Question: What is the property identification or parcel number listed?
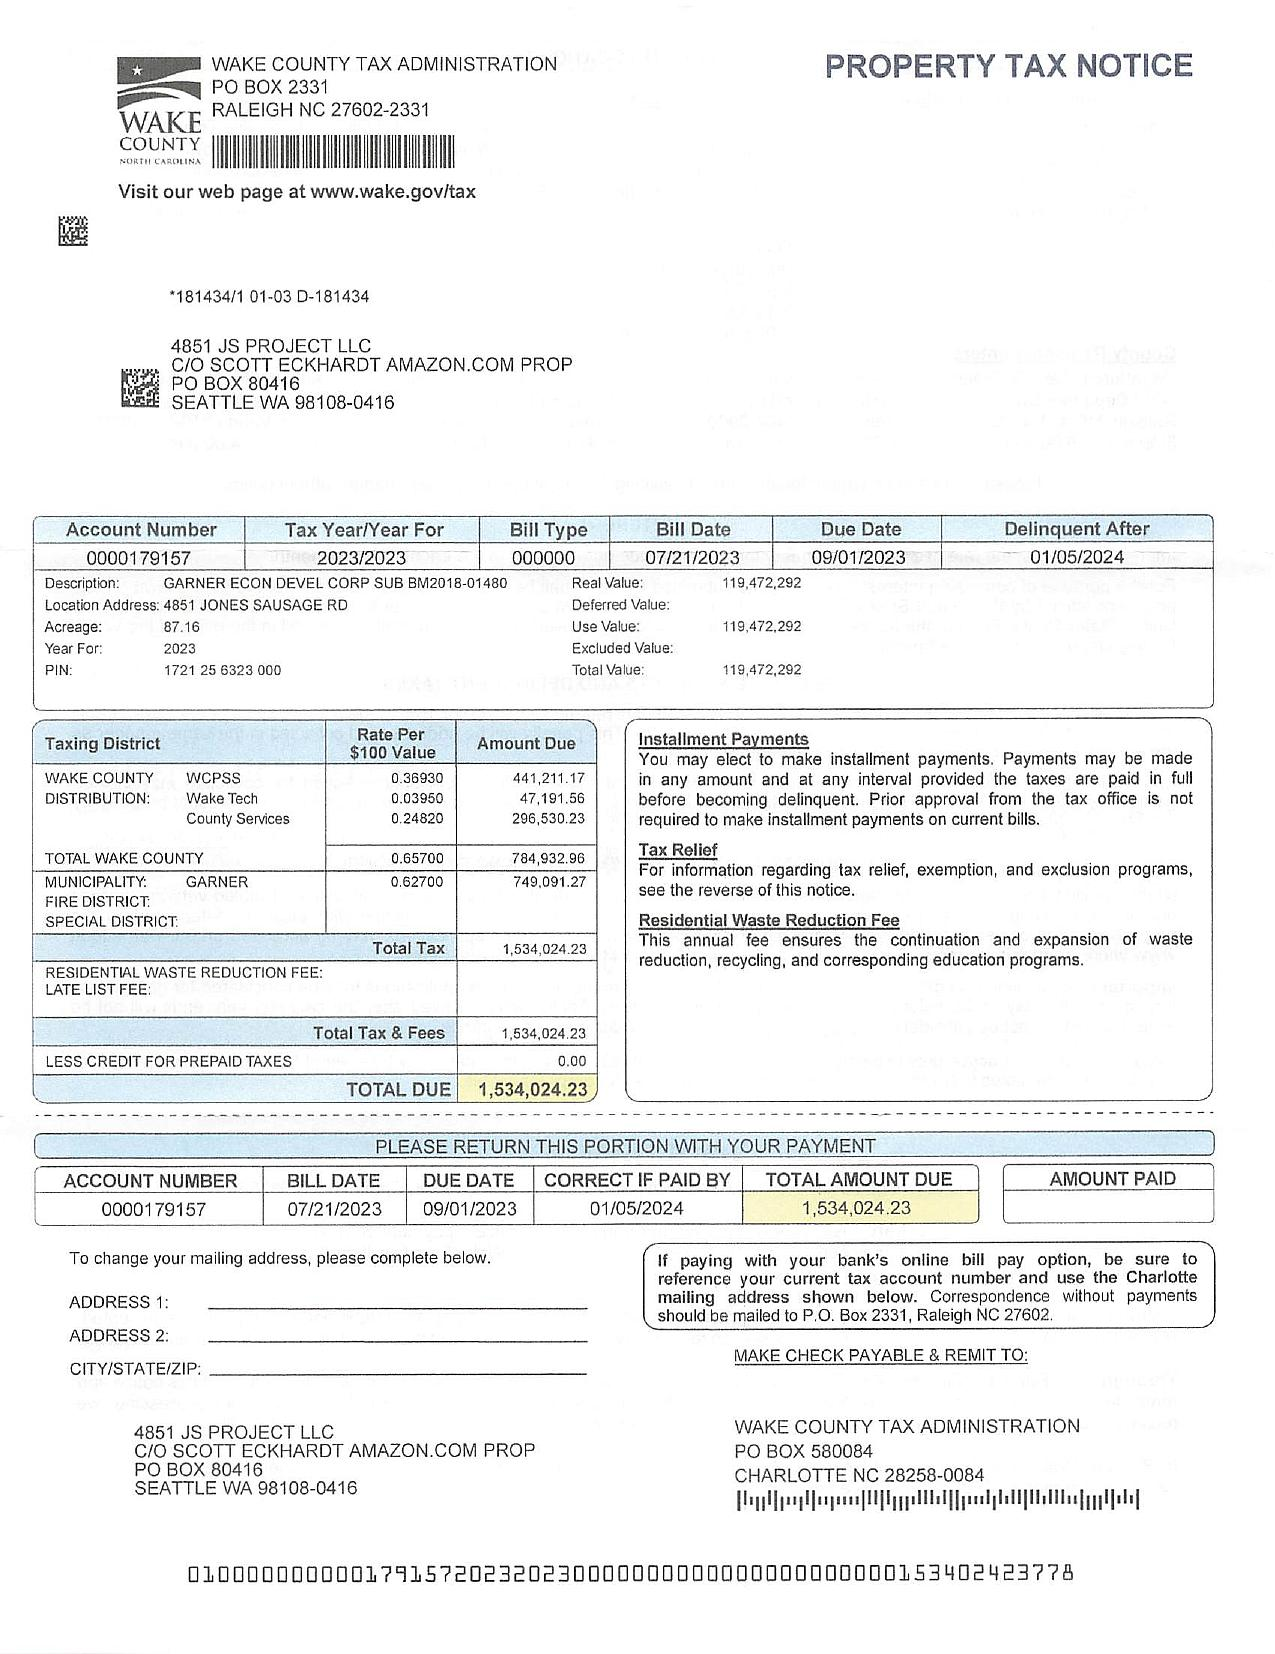
Answer: "1721.25 8323.000"